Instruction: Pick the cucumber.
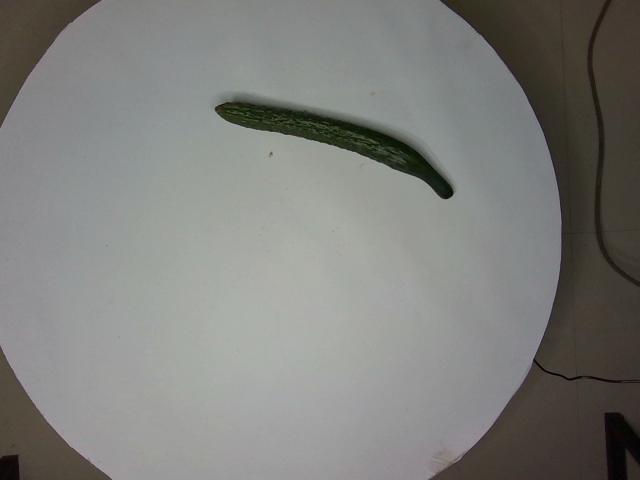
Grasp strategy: vertical